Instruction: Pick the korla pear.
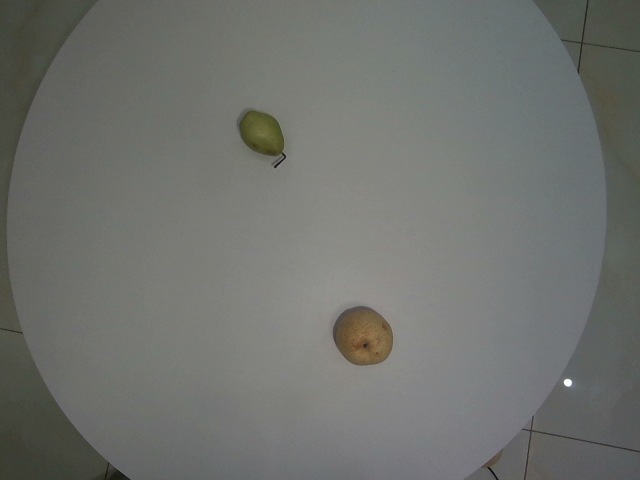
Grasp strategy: vertical